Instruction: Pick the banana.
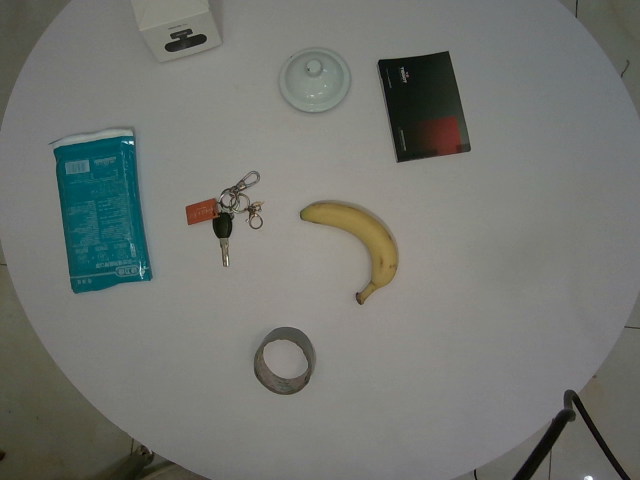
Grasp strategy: vertical